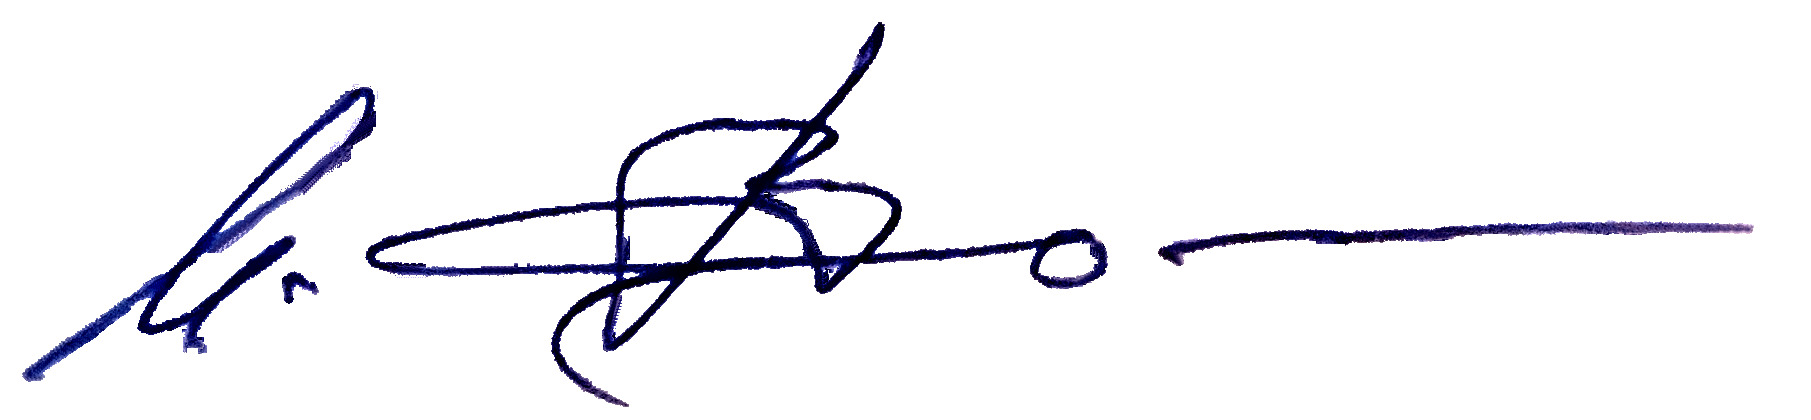
Signature of: igor volk